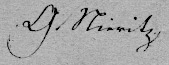
Signature of: karl gustav nieritz